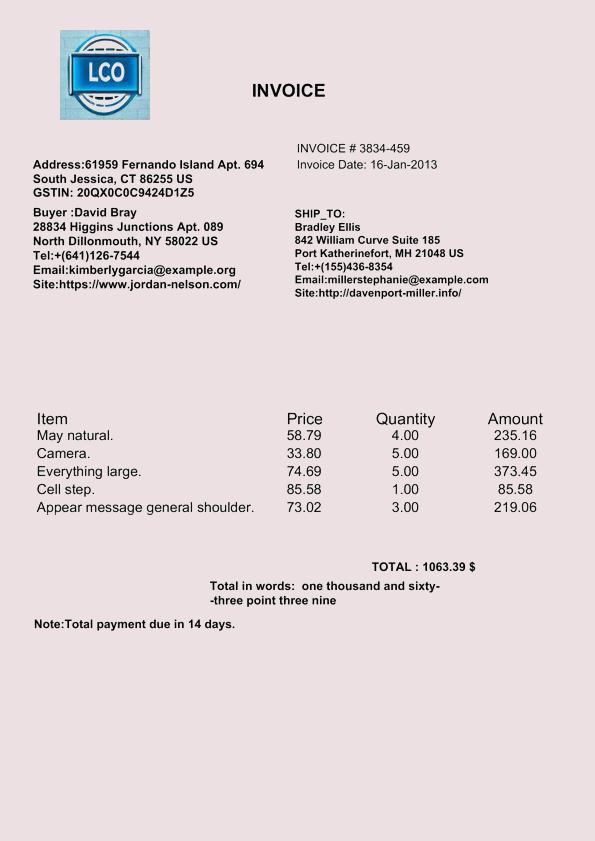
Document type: Invoice